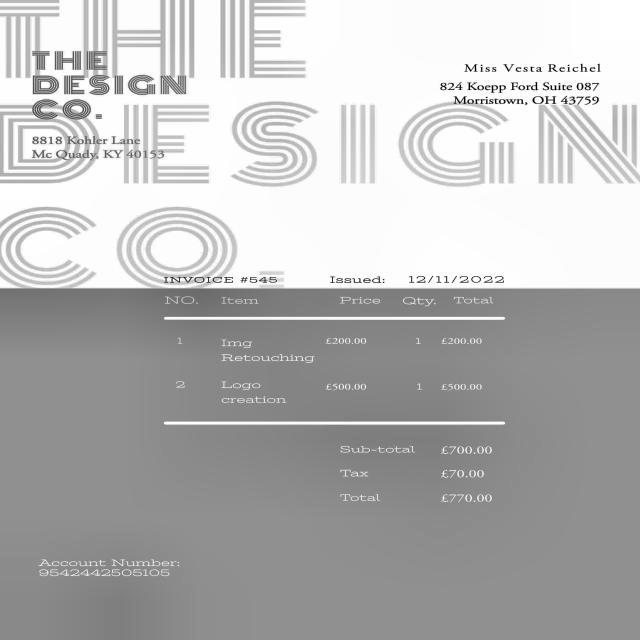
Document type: Invoice